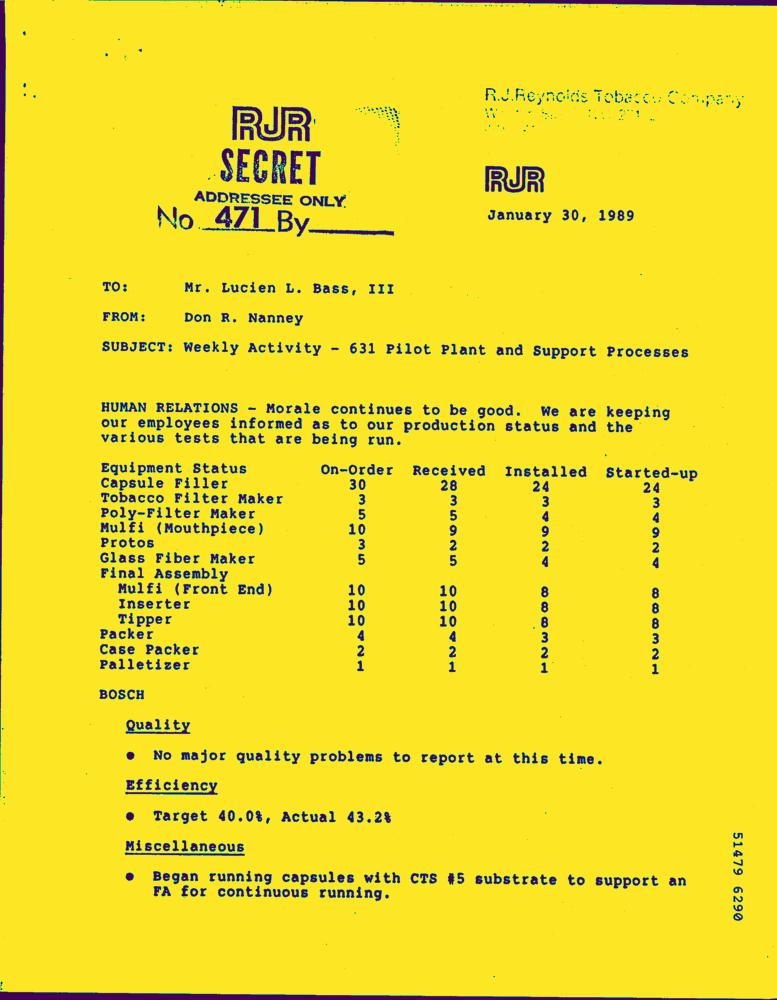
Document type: Letter-Doc